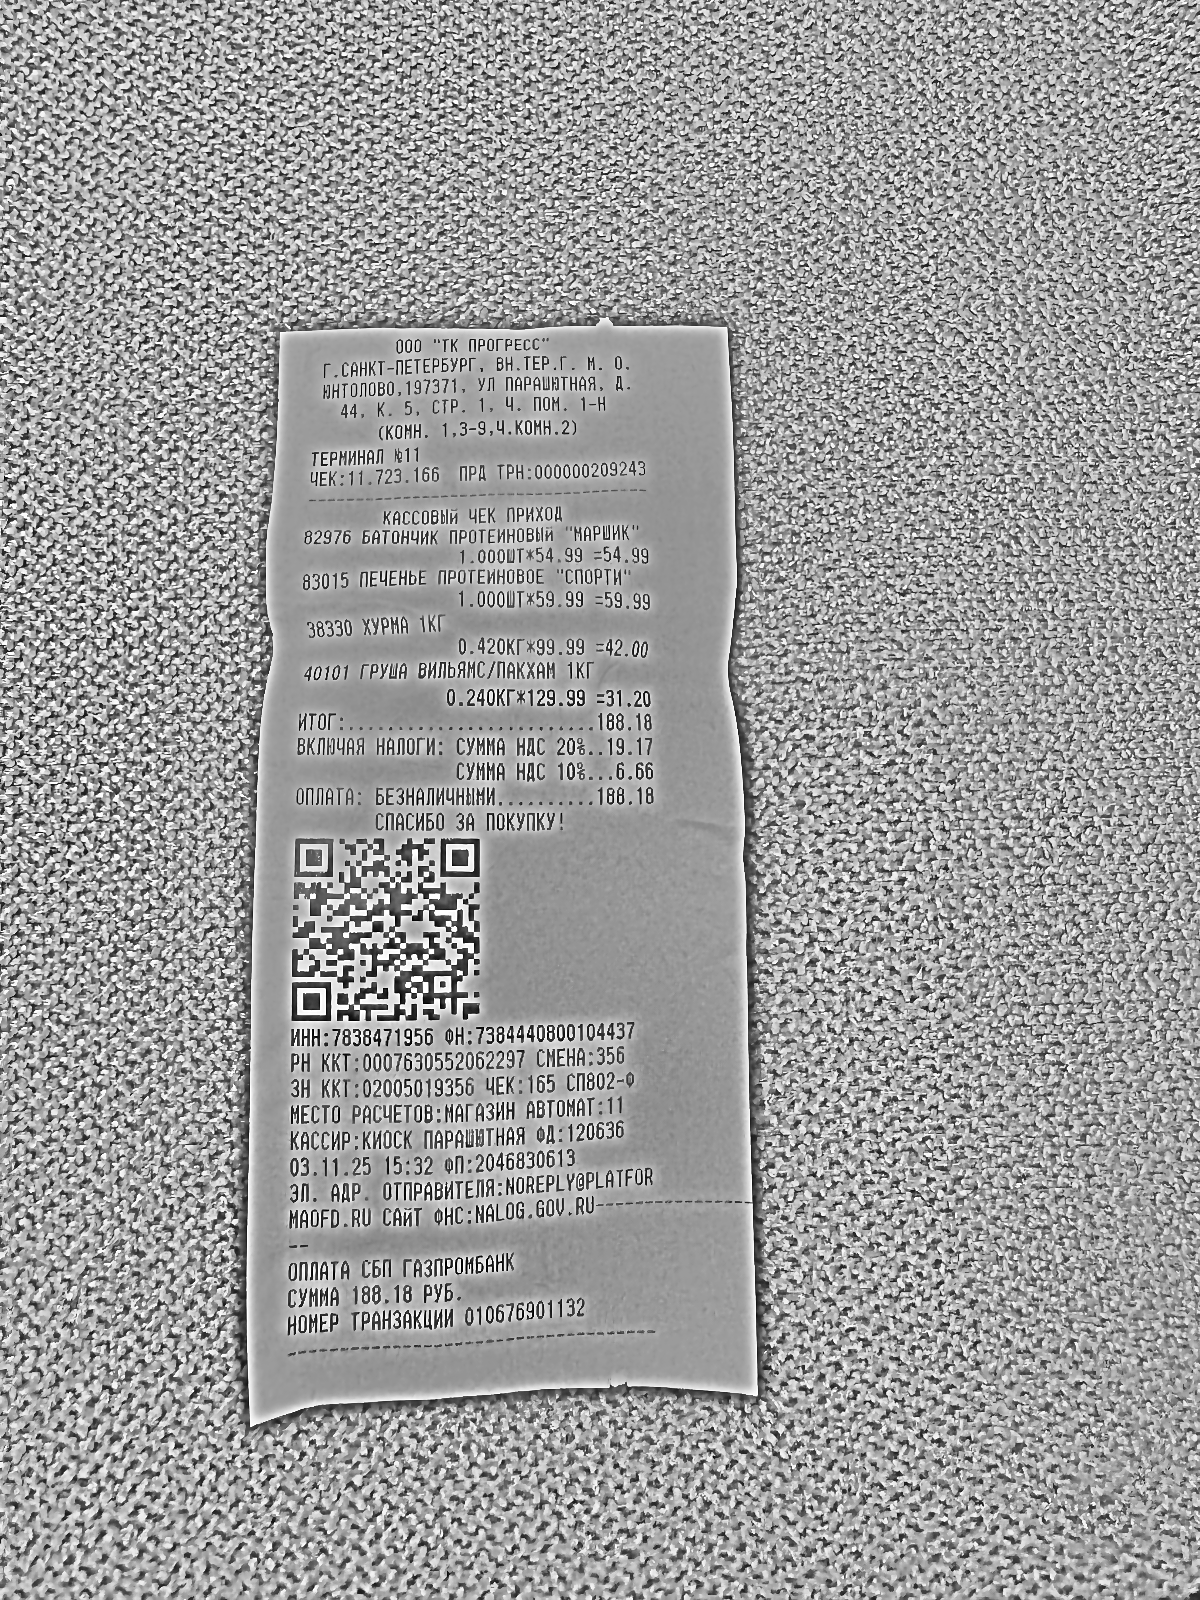
Продавец: ООО "ТК ПРОГРЕСС"
ИНН: 7838471956
Дата: 03.11.25
Товары: 82976 БАТОНЧИК ПРОТЕИНОВЫЙ "МАРШИК"; 83015 ПЕЧЕНЬЕ ПРОТЕИНОВОЕ "СПОРТИ"; 38330 ХУРМА 1 КГ; 40101 ГРУША ВИЛЬЯМС/ПАКХАМ 1 КГ
Количество: 1; 1; 0.420; 0.240
Цена: 54.99; 59.99; 99.99; 129.99
Сумма: 54.99; 59.99; 42.00; 31.20
Итого: 188.18